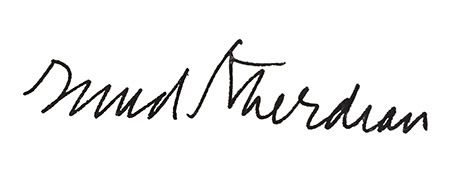
Signature of: david kherdian